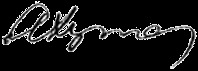
Signature of: hüseyn axundov